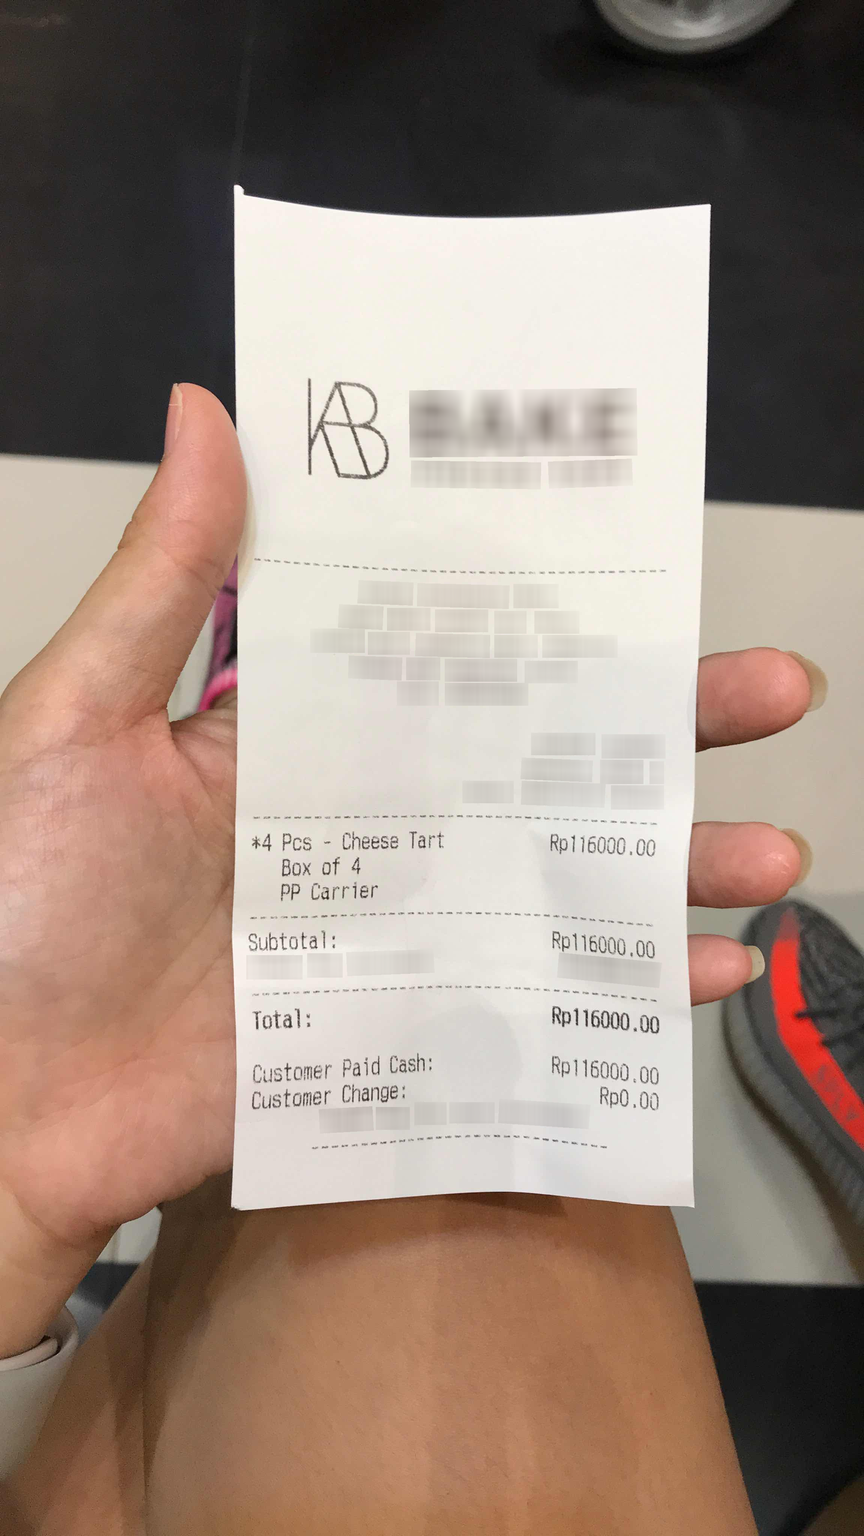
Extraction:
receipt: line_items: name: Cheese Tart
price: Rp 116000.00
qty: *4 Pcs
name: Box of 4
name: PP Carrier
subtotal: Rp 116000.00
total: Rp 116000.00